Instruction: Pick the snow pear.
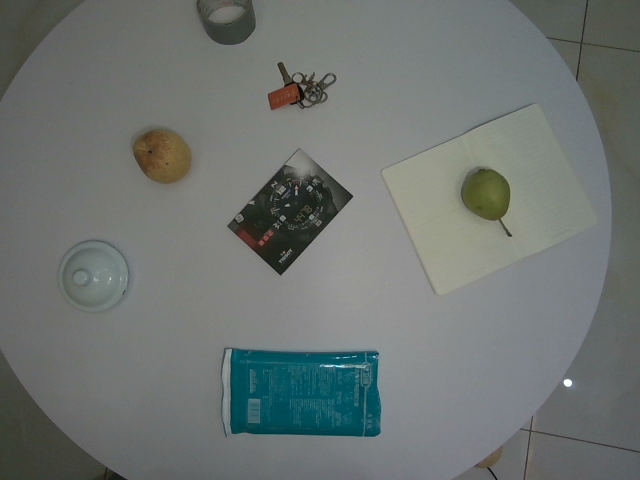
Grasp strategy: vertical